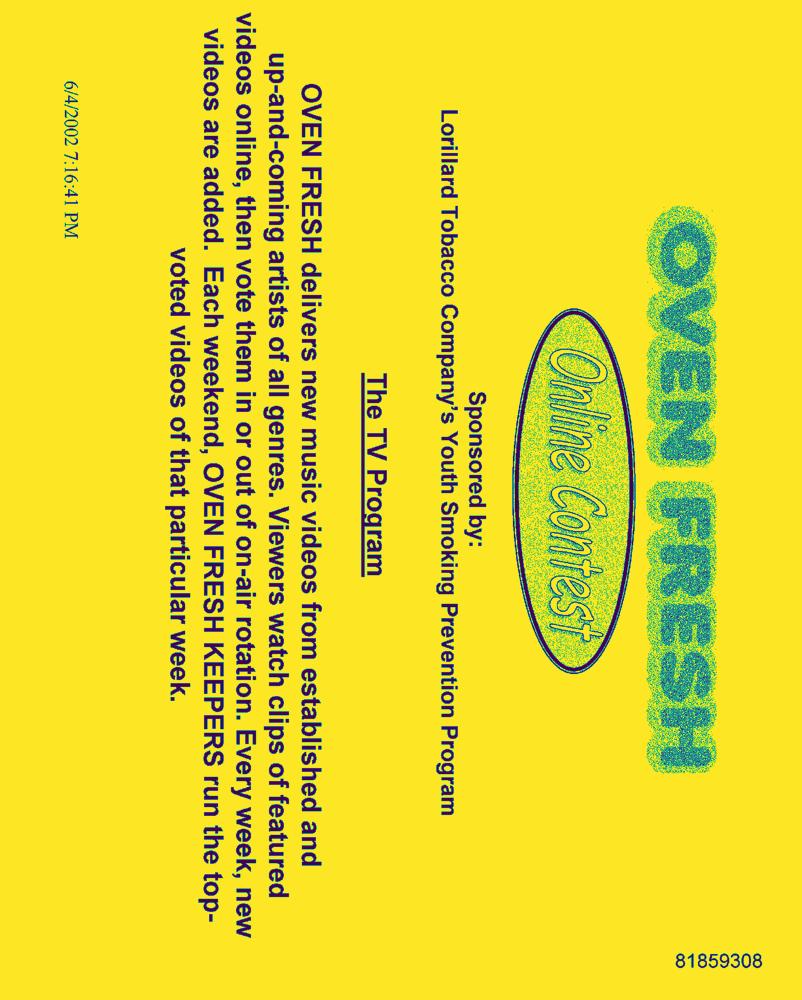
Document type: AD